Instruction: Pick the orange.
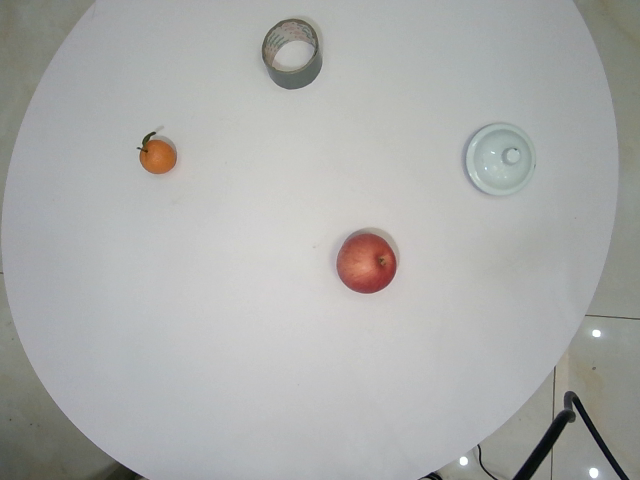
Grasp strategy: vertical